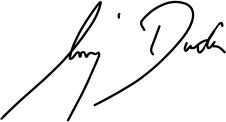
Signature of: andrzej duda